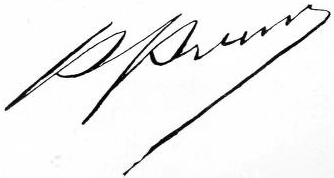
Signature of: baltasar brum